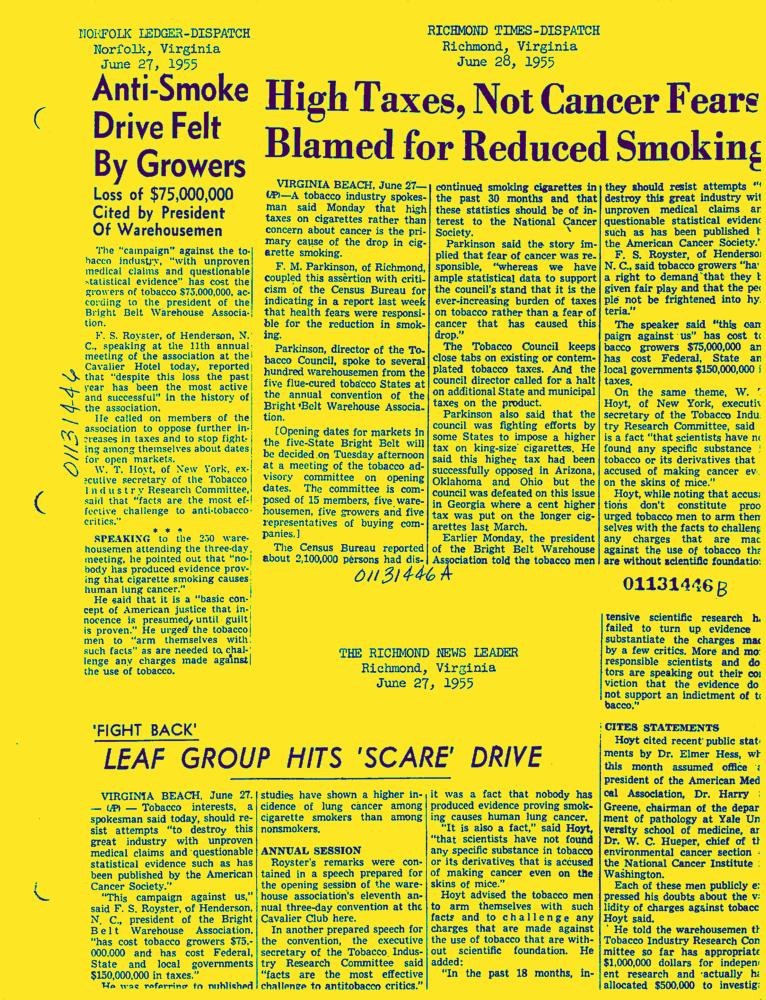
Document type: News-Article